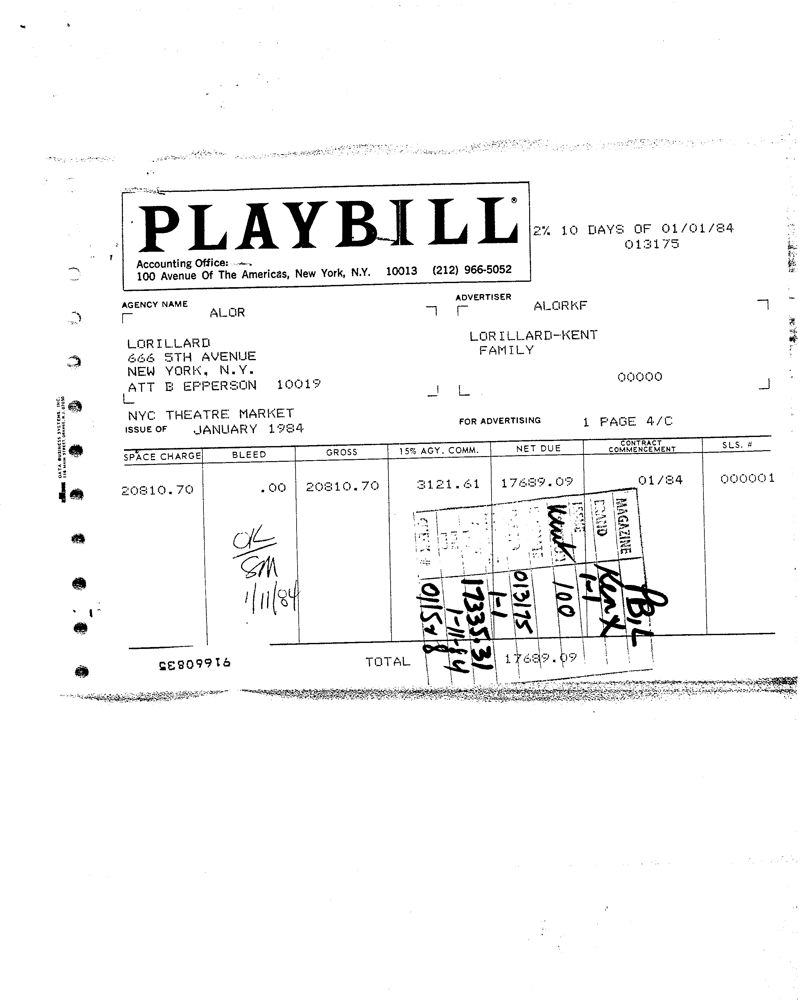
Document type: Invoice